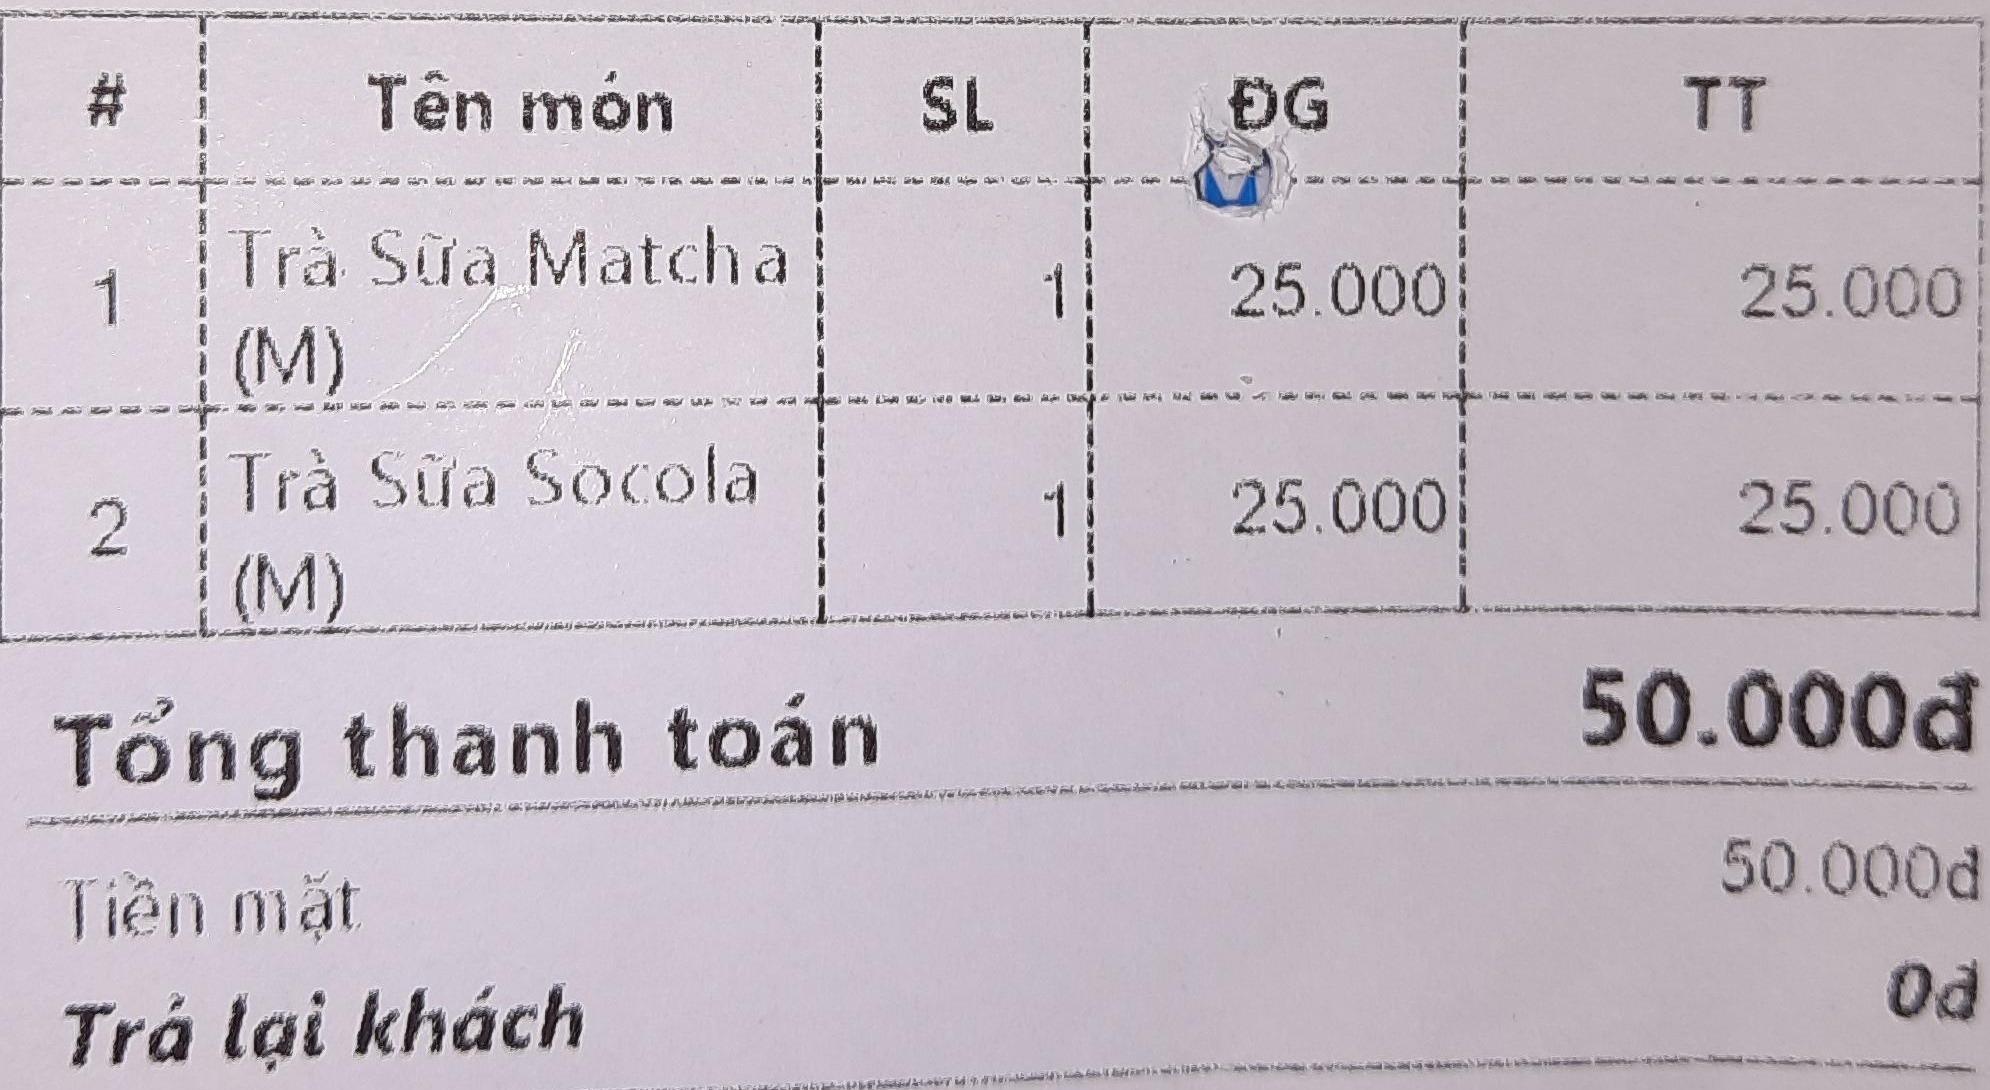
<table>
<tr>
<th>#</th>
<th>Tên món</th>
<th>SL</th>
<th>ĐG</th>
<th>TT</th>
</tr>
<tr>
<td>1</td>
<td>Trà Sữa Matcha (M)</td>
<td>1</td>
<td>25.000</td>
<td>25.000</td>
</tr>
<tr>
<td>2</td>
<td>Trà Sữa Socola (M)</td>
<td>1</td>
<td>25.000</td>
<td>25.000</td>
</tr>
</table>

Tổng thanh toán 50.000đ
Tiền mặt 50.000đ
Trả lại khách 0đ